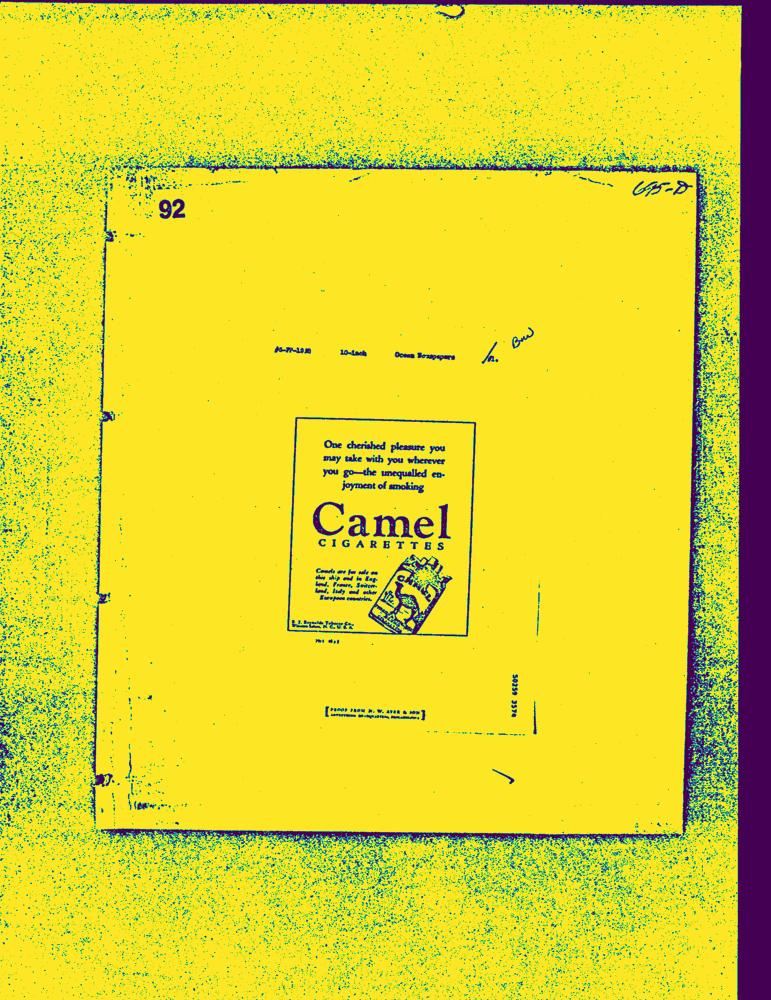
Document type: AD